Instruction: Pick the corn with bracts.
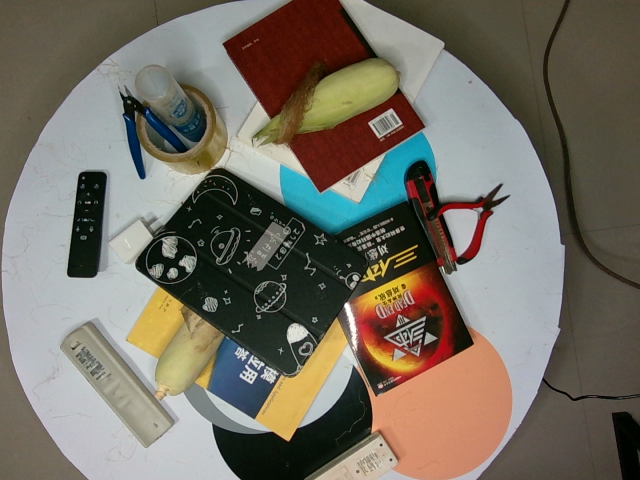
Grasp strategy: vertical